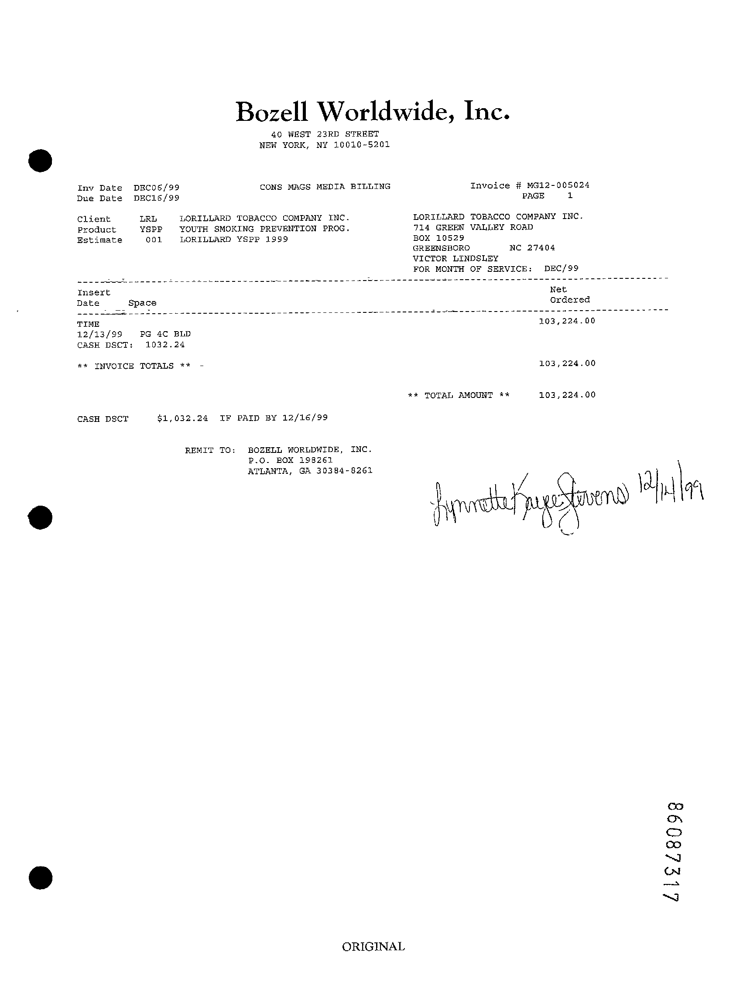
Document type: Invoice